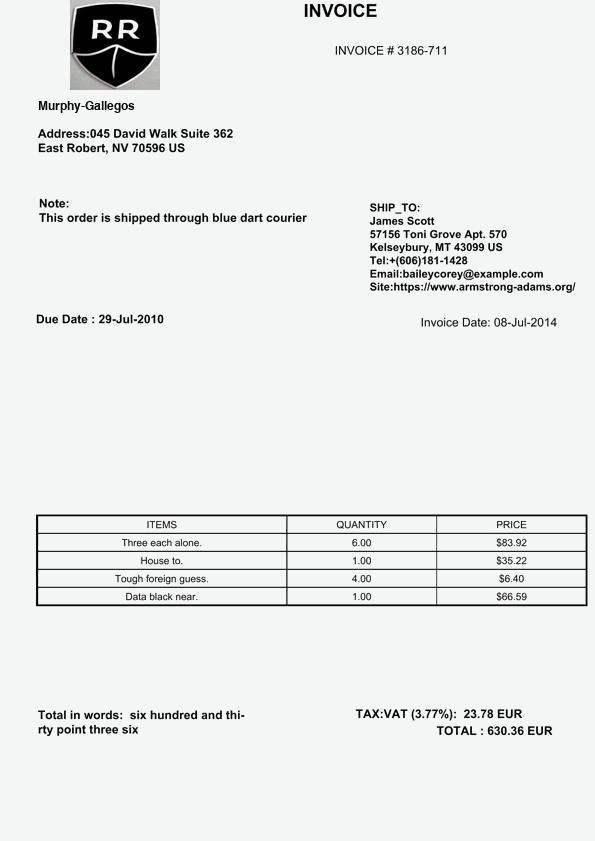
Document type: Invoice